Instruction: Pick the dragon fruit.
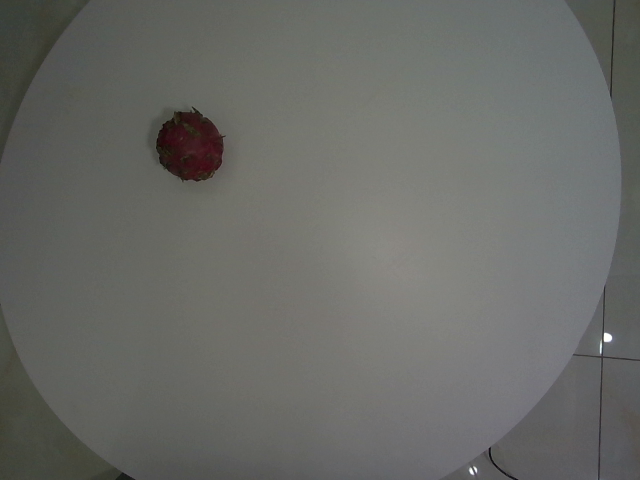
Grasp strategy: vertical